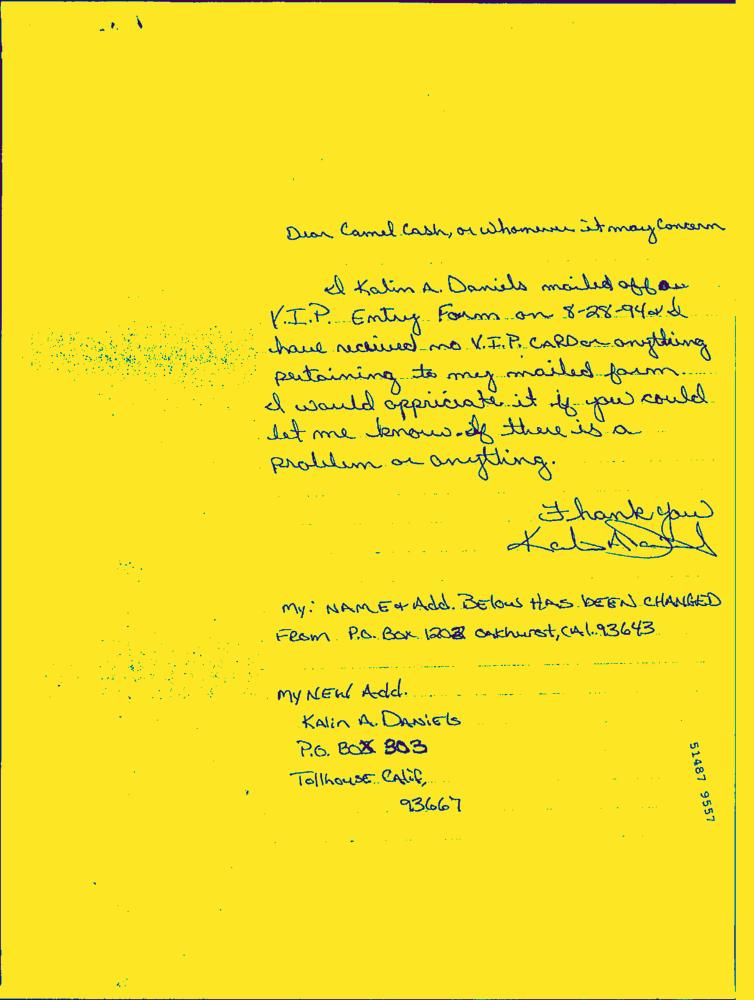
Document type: Hand-Written